Question: What type of tax is indicated in the document, personal property or real estate?
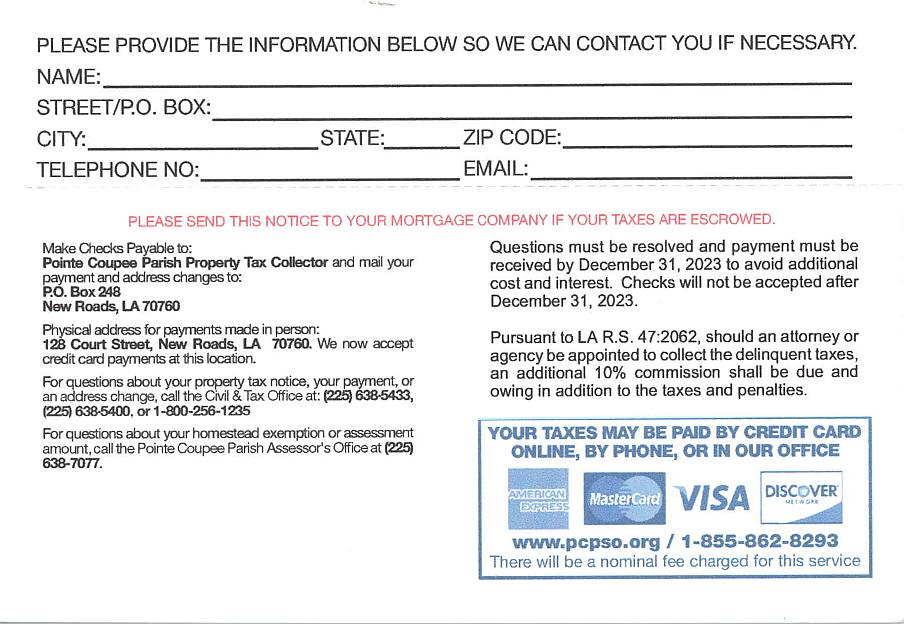
Answer: "Real Estate Tax"